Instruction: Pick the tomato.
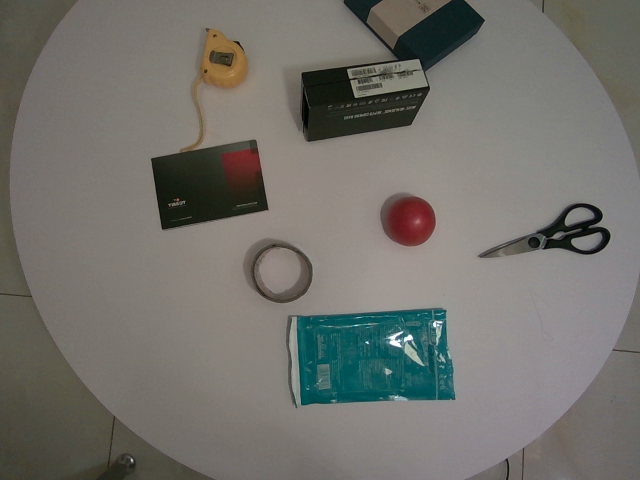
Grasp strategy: vertical